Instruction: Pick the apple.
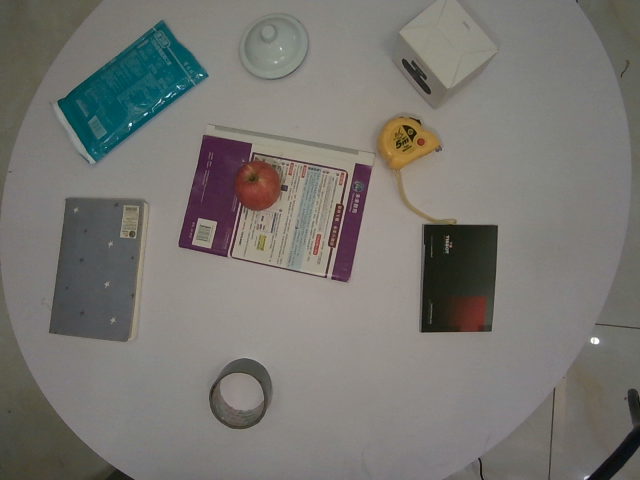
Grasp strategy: vertical